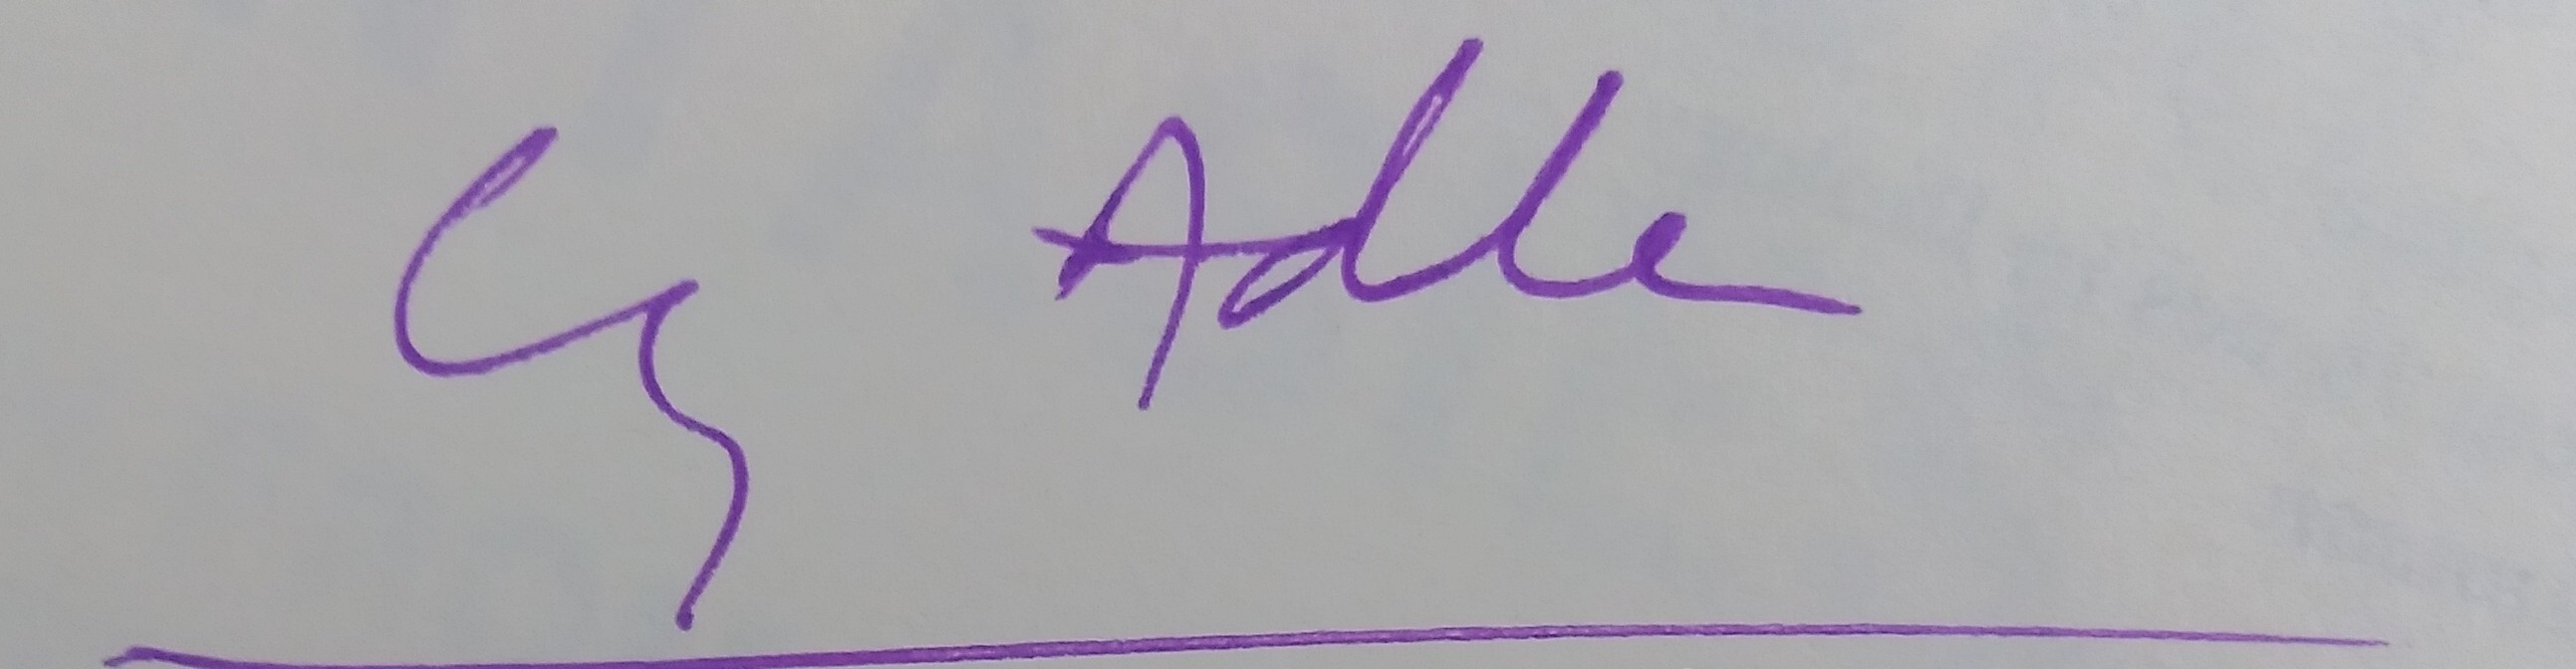
Signature of: cy a adler